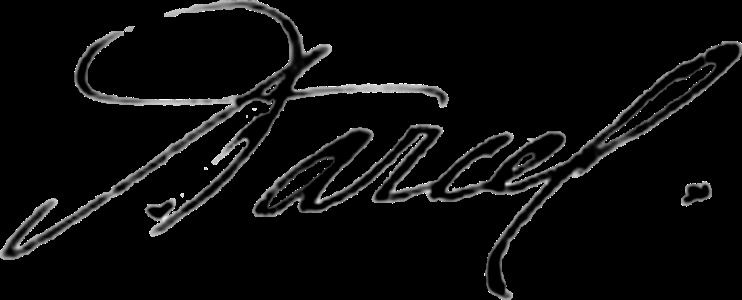
Signature of: alfred darcel